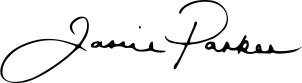
Signature of: jamie parker